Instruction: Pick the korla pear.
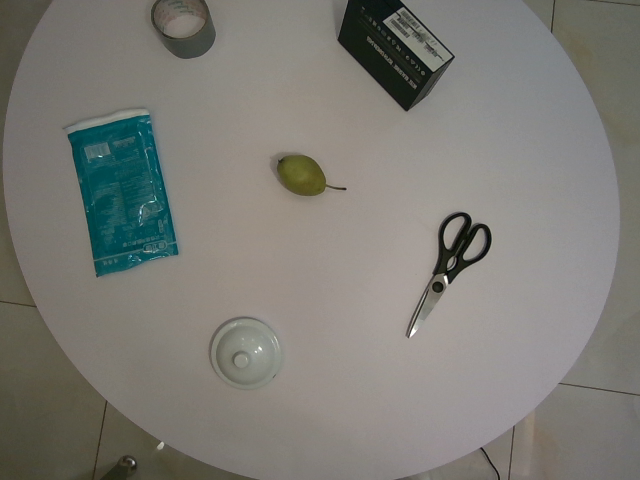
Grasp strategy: vertical